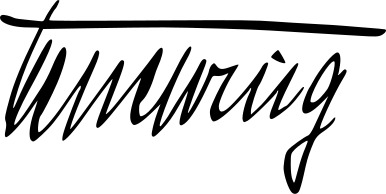
Signature of: albert kesselring